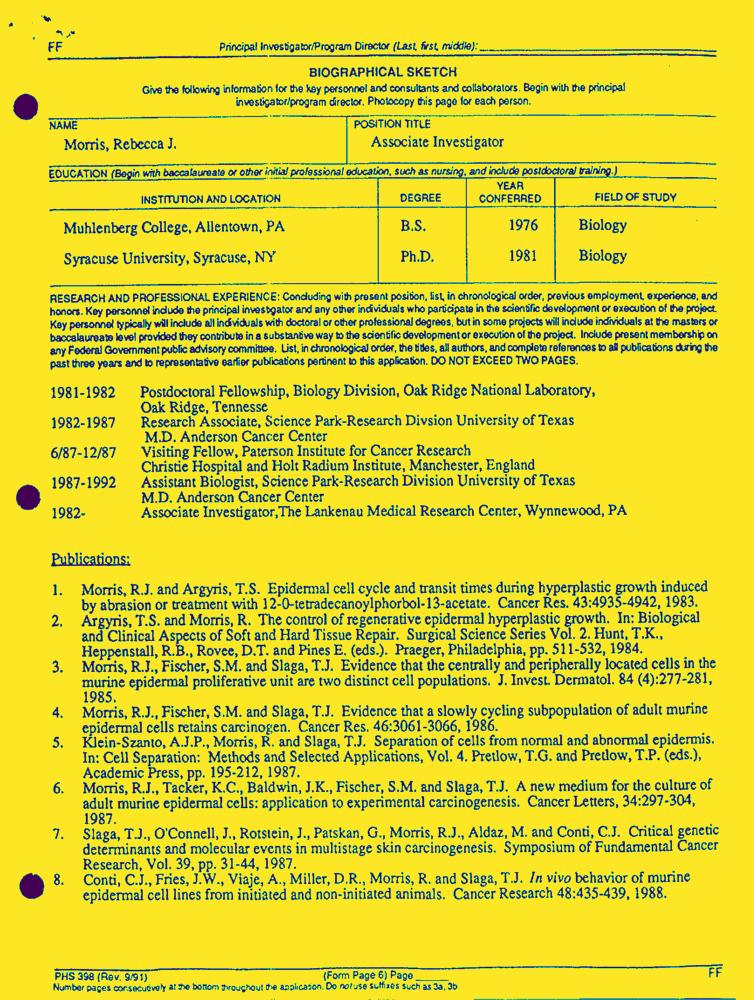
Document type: Resume-Doc